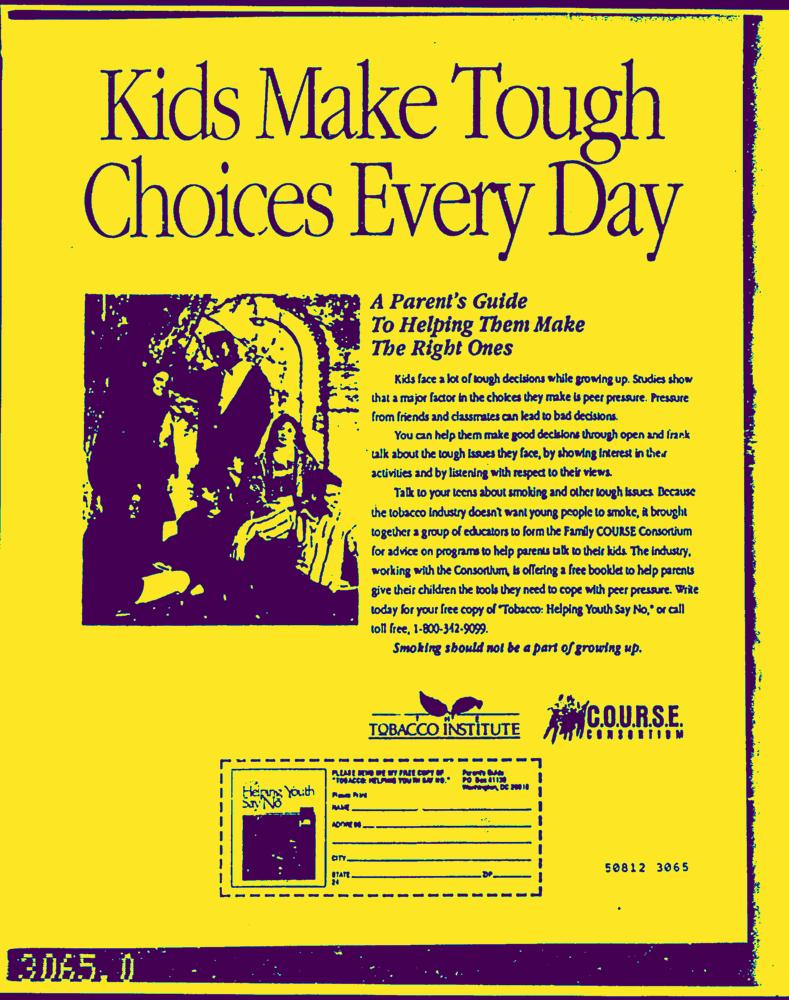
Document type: AD